Question: In what way does the history help explain the case?
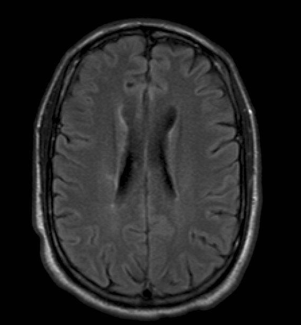
Answer: The patient's history of 42 y.o. combat fighter pilot c/o "blind spot" - sudden onset  six days ago and lasted about four hours.  Previous Hx of a similar episode several years ago. is key in understanding the case.